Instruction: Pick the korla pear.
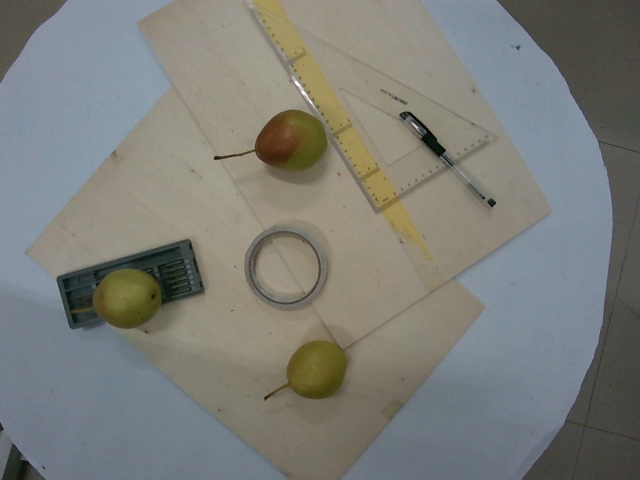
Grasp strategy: vertical